Retrieve the amount in words, amount in figures, name of the payee, date on the cheque, and the bank name from the image.
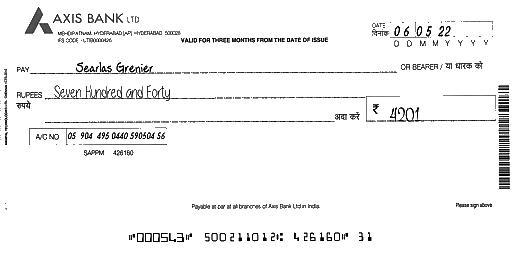
amt_in_words: Seven Hundred and Forty
amt_in_figures: 4201
payee_name: Searlas Grenier
bank_name: AXIS BANK
cheque_date: 06/05/22